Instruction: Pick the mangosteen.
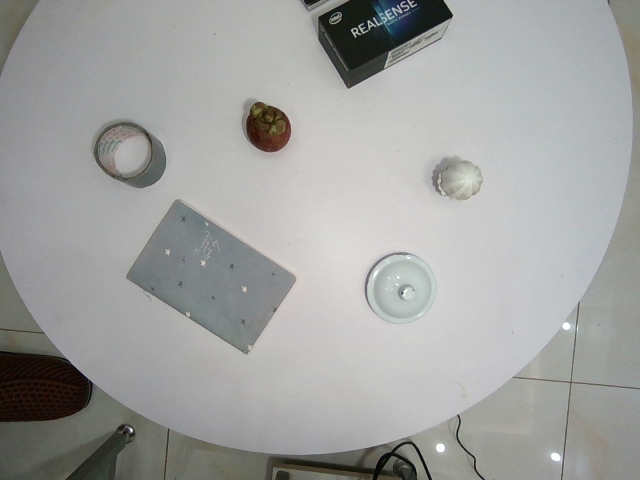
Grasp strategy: vertical